Question: How does the patient history play a role?
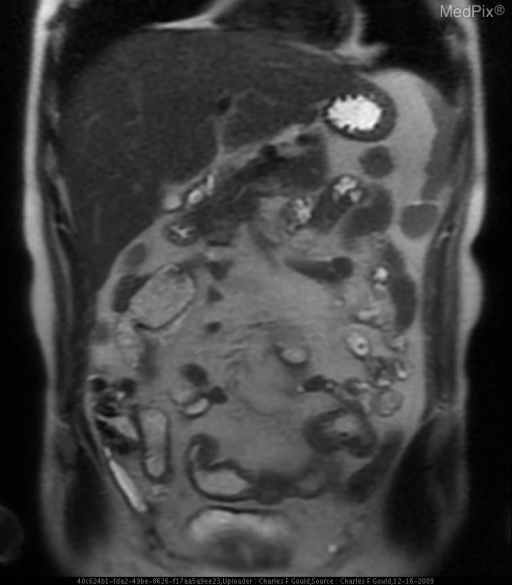
Answer: The patient's history of 54 year-old male with recurrent abdominal pain and diarrhea. is key in understanding the case.